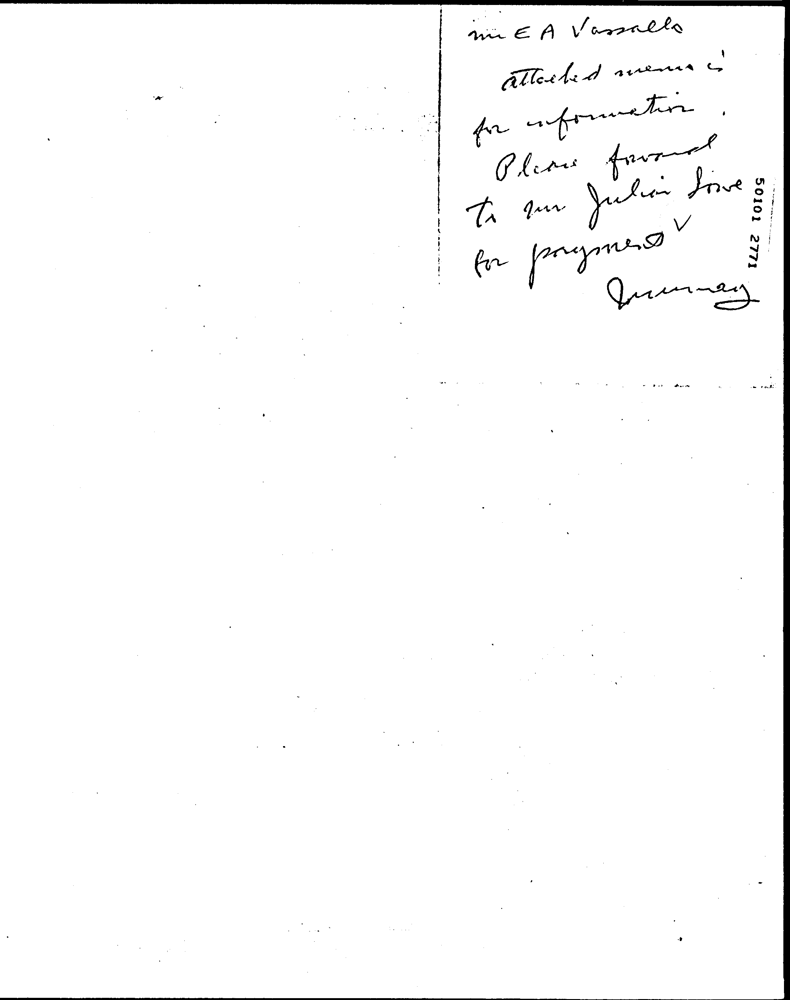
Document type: Invoice